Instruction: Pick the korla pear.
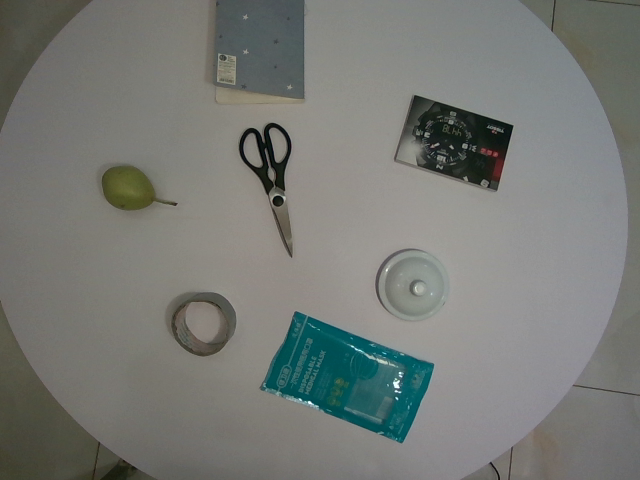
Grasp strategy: vertical